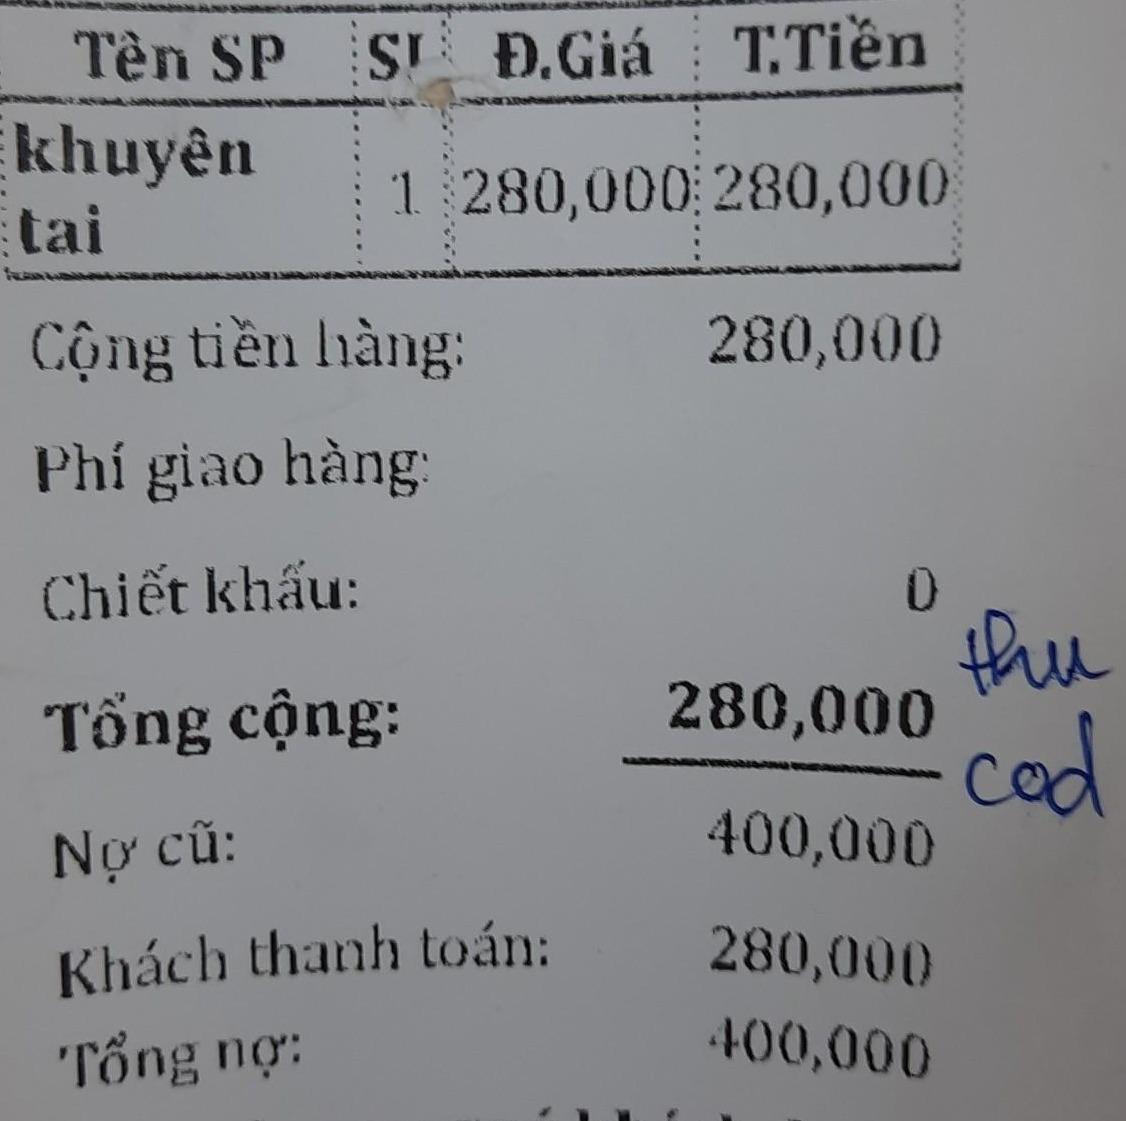
<table>
<tr>
<th>Tên SP</th>
<th>SL</th>
<th>Đ.Giá</th>
<th>T.Tiền</th>
</tr>
<tr>
<td>khuyên tai</td>
<td>1</td>
<td>280,000</td>
<td>280,000</td>
</tr>
</table>

Cộng tiền hàng: 280,000

Phí giao hàng:

Chiết khấu: 0

Tổng cộng: 280,000 thu cod

Nợ cũ: 400,000

Khách thanh toán: 280,000

Tổng nợ: 400,000